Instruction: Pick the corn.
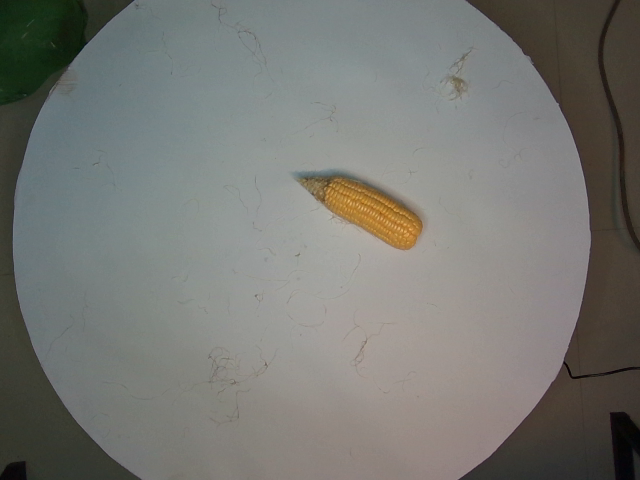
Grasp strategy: vertical